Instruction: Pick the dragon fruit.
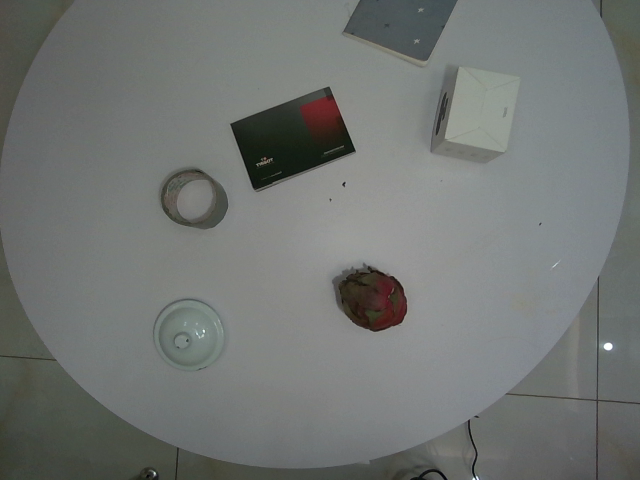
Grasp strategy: vertical